Question: How does the patient history play a role?
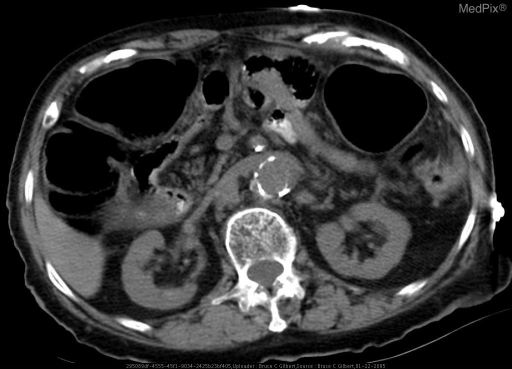
Answer: The patient's history of 92 year old female presented with abdominal distention, abdominal pain, nausea/vomiting, and anorexia. is key in understanding the case.